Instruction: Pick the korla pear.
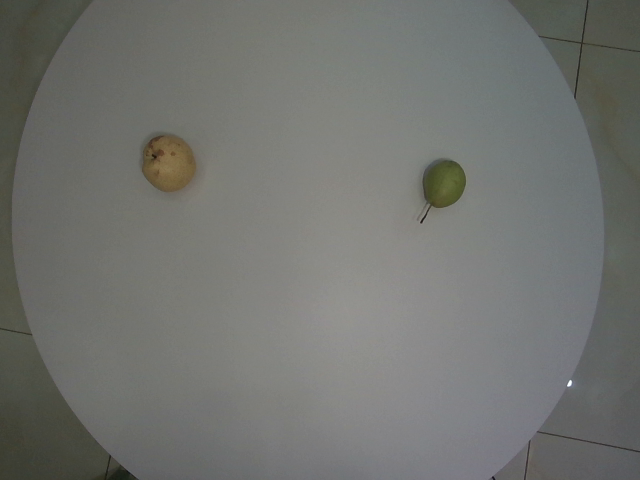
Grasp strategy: vertical